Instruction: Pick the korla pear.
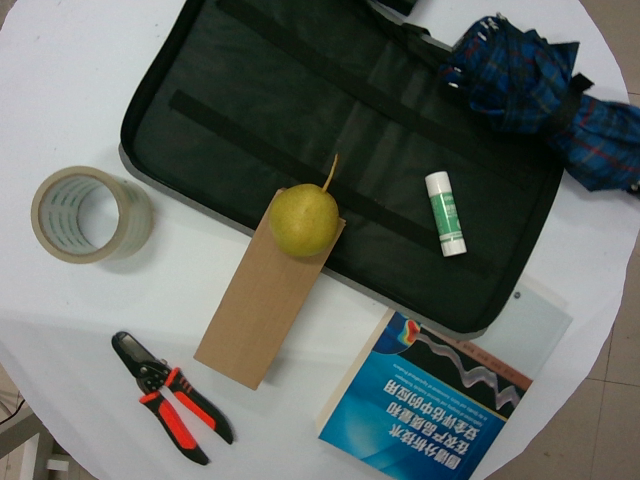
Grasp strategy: vertical